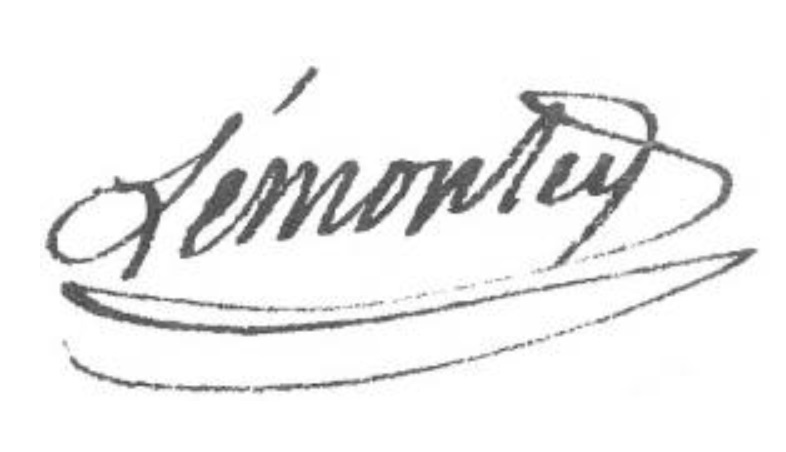
Signature of: pierre édouard lémontey